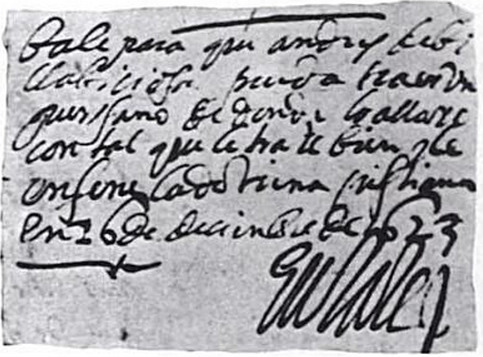
Signature of: juan de eulate